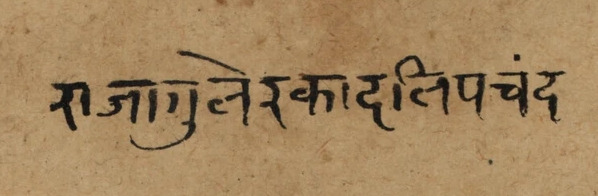
Signature of: pandit seu